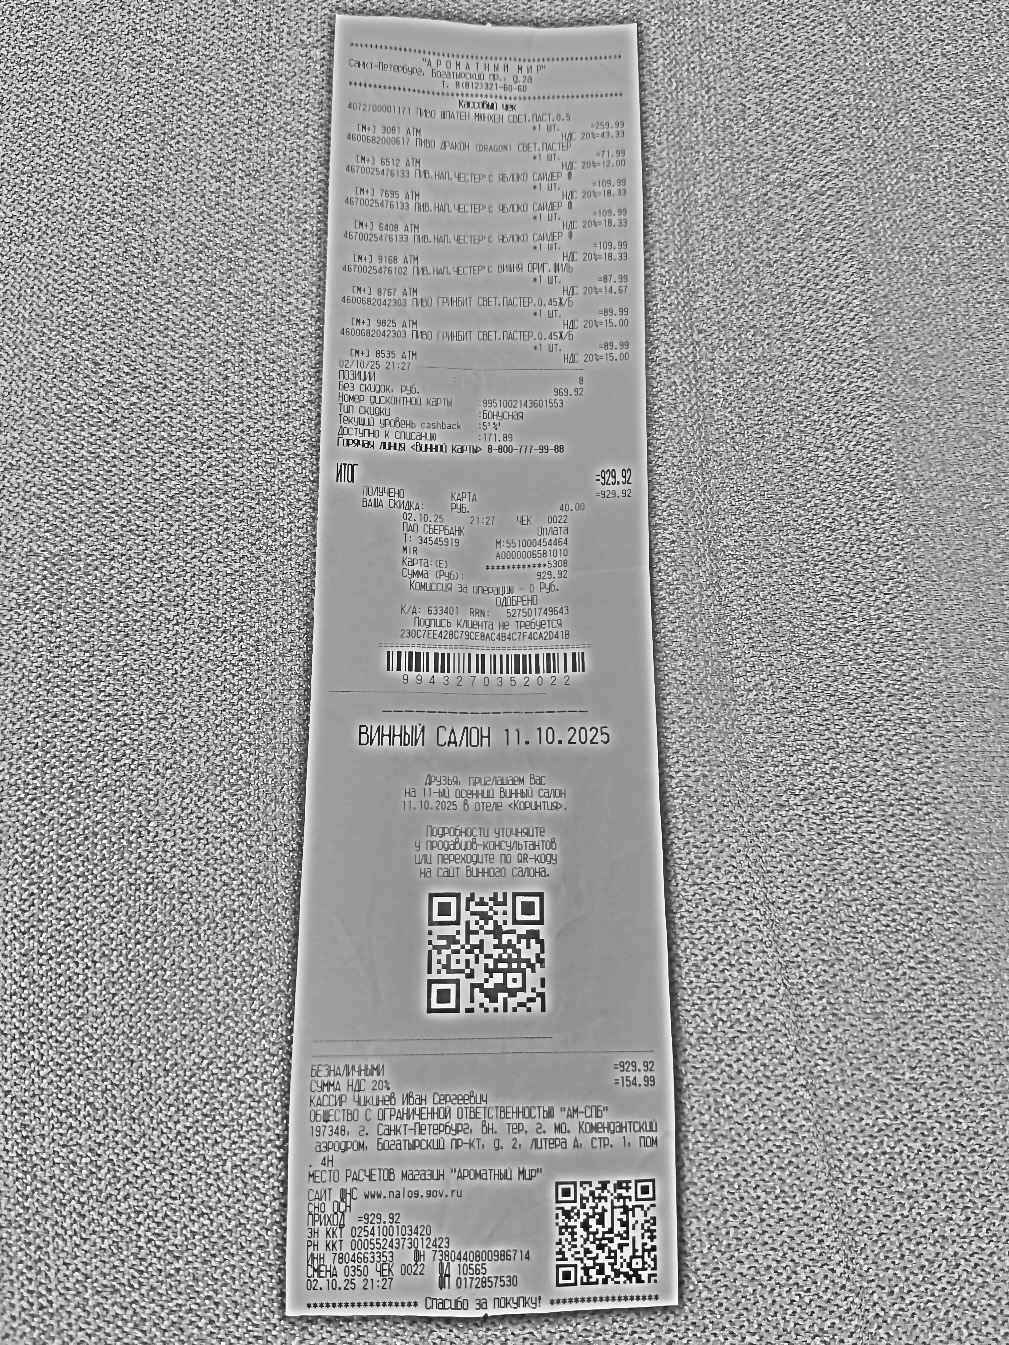
Продавец: ОБЩЕСТВО С ОГРАНИЧЕННОЙ ОТВЕТСТВЕННОСТЬЮ "АМ-СПБ"
ИНН: 7804663353
Дата: 02.10.25
Товары: 4072700001171 ПИВО ШПАТЕН МЮНХЕН СВЕТ.ПАСТ.0.5; 4600682000617 ПИВО ДРАКОН (DRAGON) СВЕТ.ПАСТЕР; 4670025476133 ПИВ.НАП.ЧЕСТЕР'C ЯБЛОКО САЙДЕР Ф; 4670025476133 ПИВ.НАП.ЧЕСТЕР'C ЯБЛОКО САЙДЕР Ф; 4670025476133 ПИВ.НАП.ЧЕСТЕР'C ЯБЛОКО САЙДЕР Ф; 4670025476102 ПИВ.НАП.ЧЕСТЕР'C ВИШНЯ ОРИГ.ИЛЛЬ; 4600682042303 ПИВО ГРИНБИТ СВЕТ.ПАСТЕР.0.45Ж/Б; 4600682042303 ПИВО ГРИНБИТ СВЕТ.ПАСТЕР.0.45Ж/Б
Количество: 1; 1; 1; 1; 1; 1; 1; 1
Цена: 259.99; 71.99; 109.99; 109.99; 109.99; 87.99; 89.99; 89.99
Сумма: 259.99; 71.99; 109.99; 109.99; 109.99; 87.99; 89.99; 89.99
Итого: 929.92